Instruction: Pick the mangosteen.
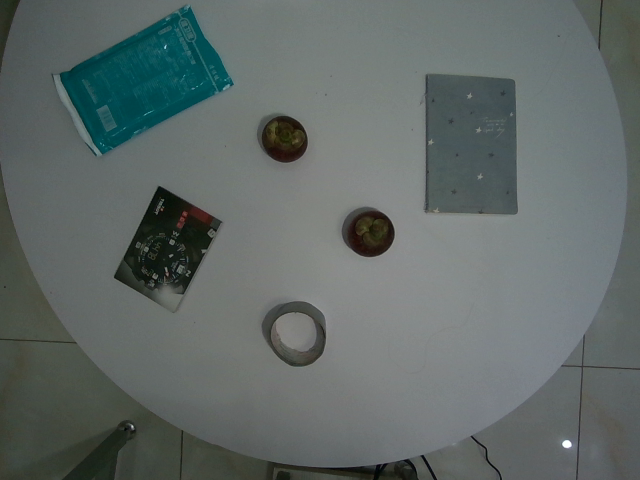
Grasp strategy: vertical